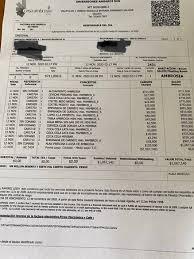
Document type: Invoice